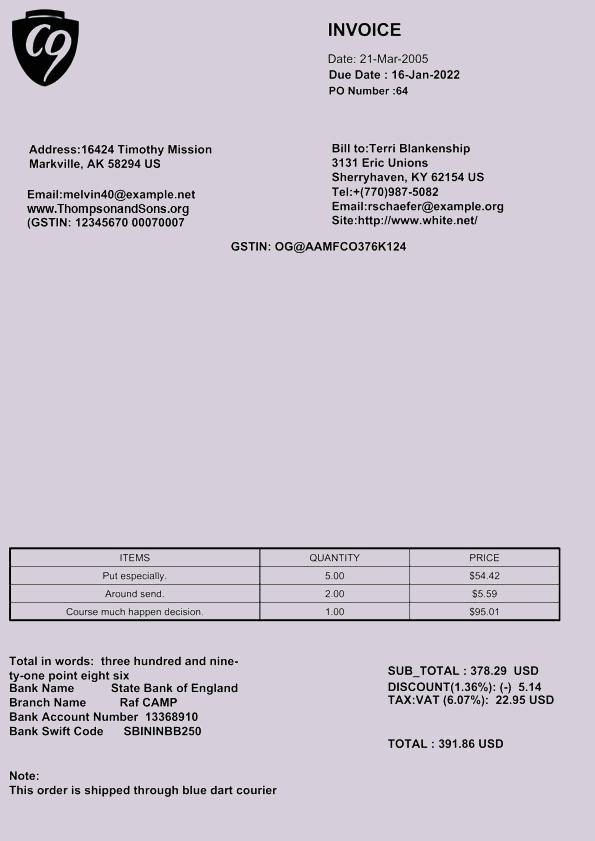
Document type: Invoice